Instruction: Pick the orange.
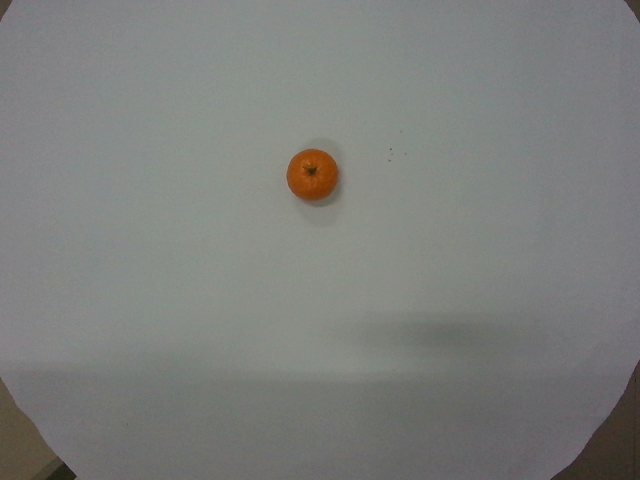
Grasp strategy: vertical